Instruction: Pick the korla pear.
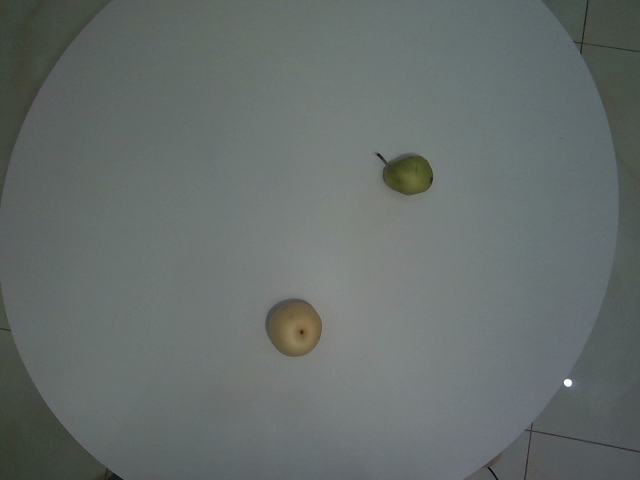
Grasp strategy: vertical